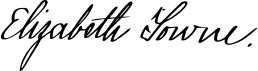
Signature of: elizabeth towne